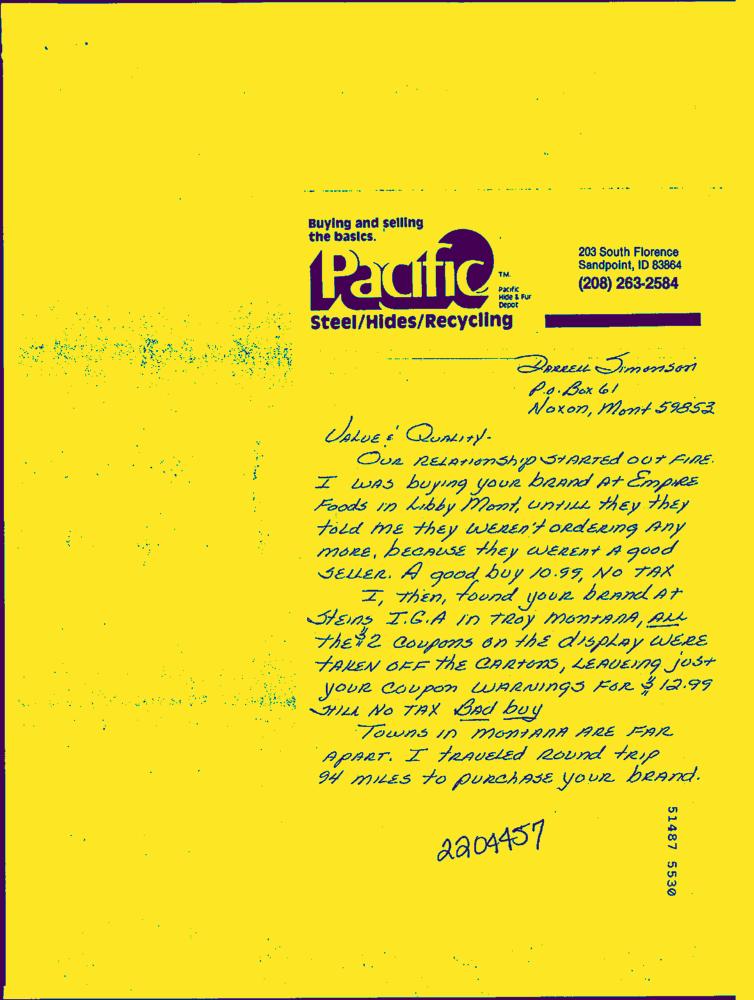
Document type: Hand-Written